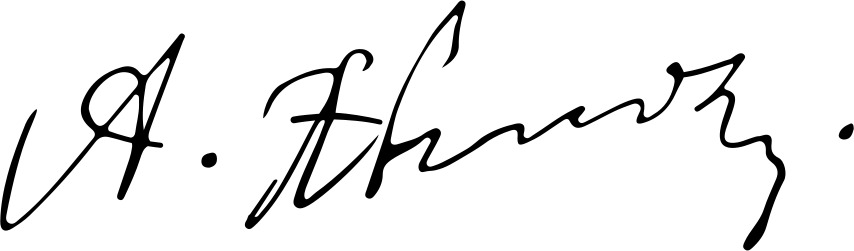
Signature of: aleksandër xhuvani